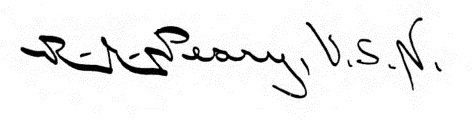
Signature of: robert peary